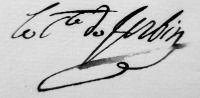
Signature of: auguste de forbin 1